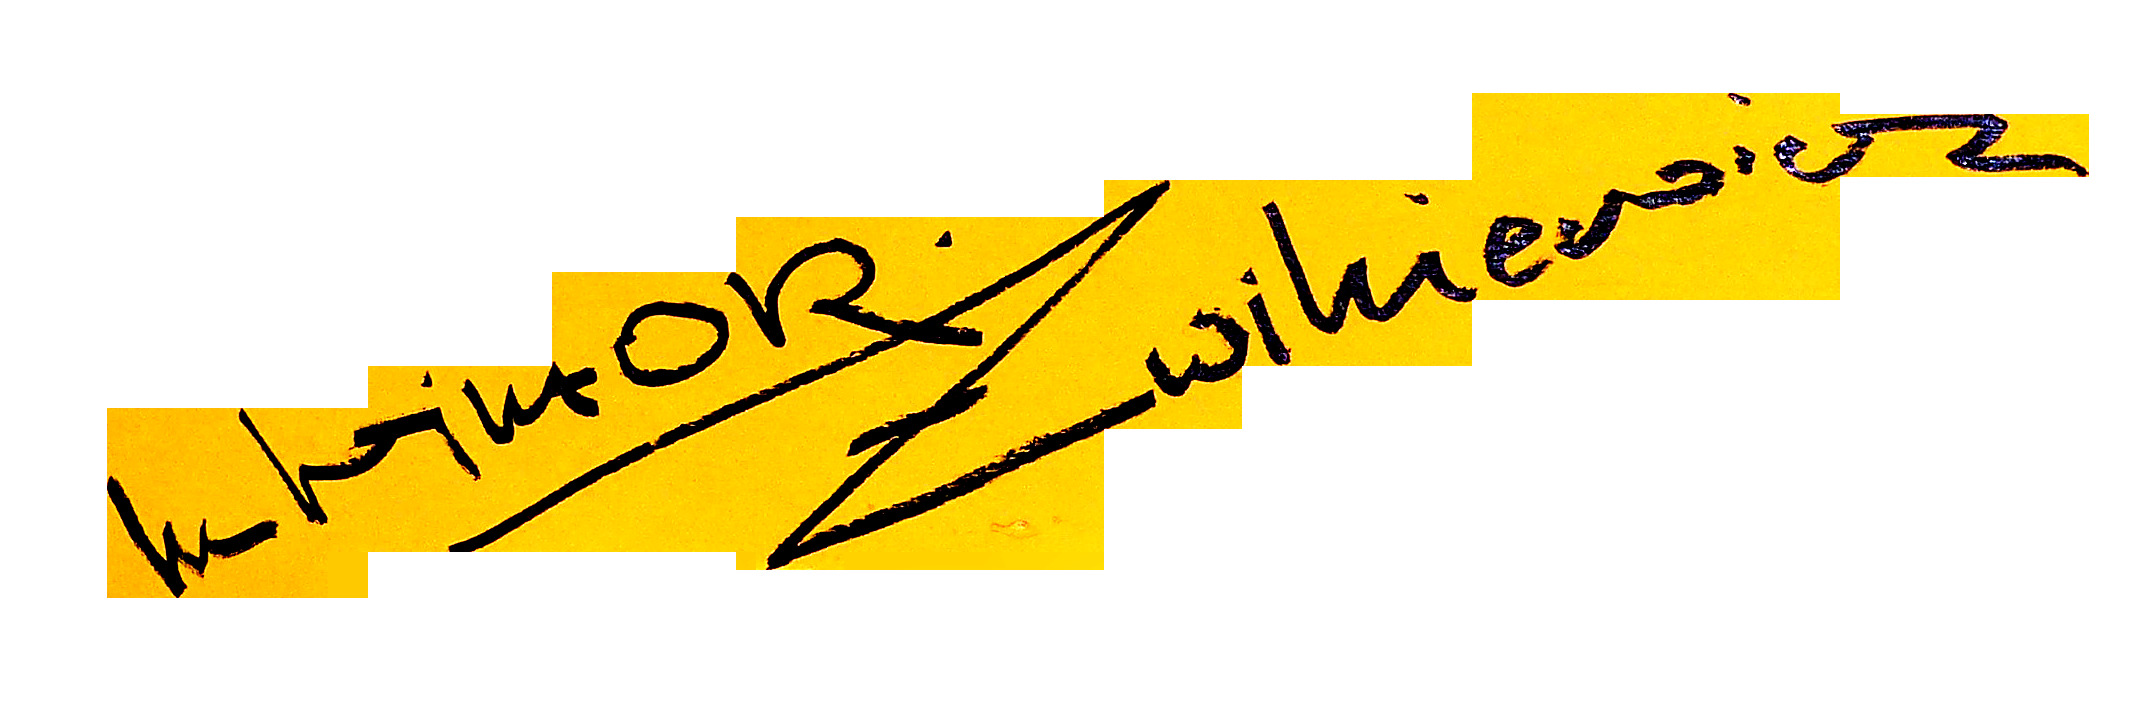
Signature of: wiktor żwikiewicz